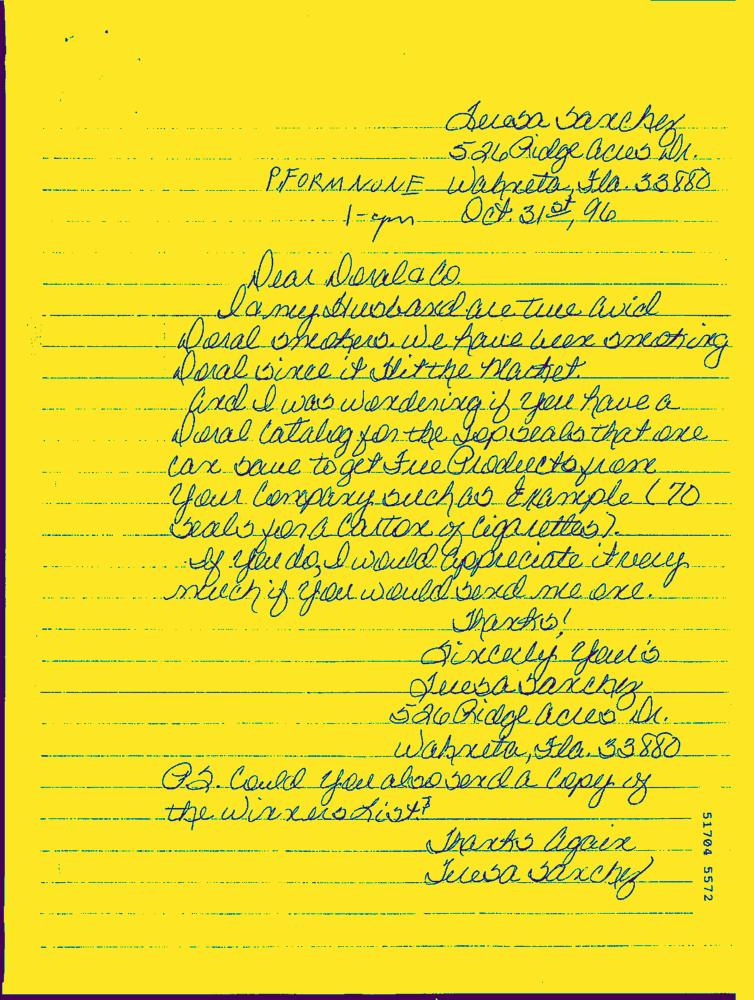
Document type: Hand-Written